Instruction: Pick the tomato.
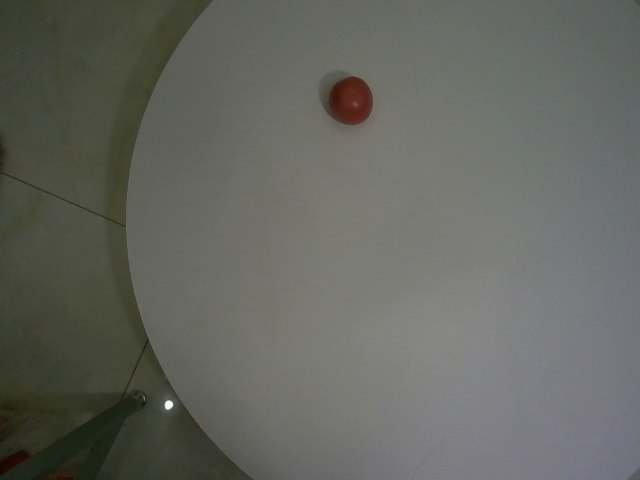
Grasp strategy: vertical